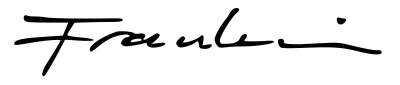
Signature of: zygmunt frankiewicz